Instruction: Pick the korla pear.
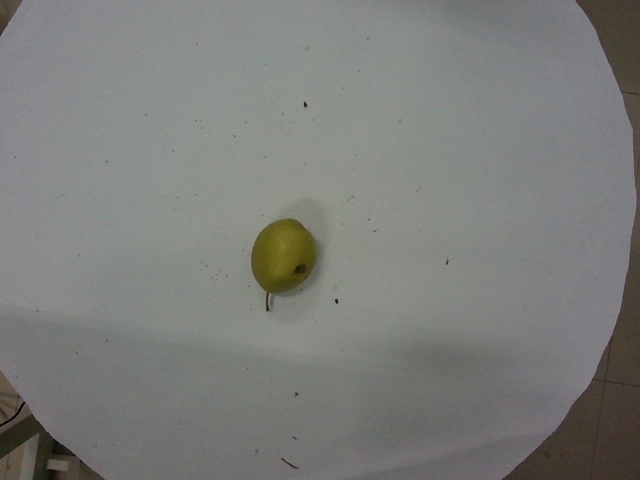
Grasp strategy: vertical